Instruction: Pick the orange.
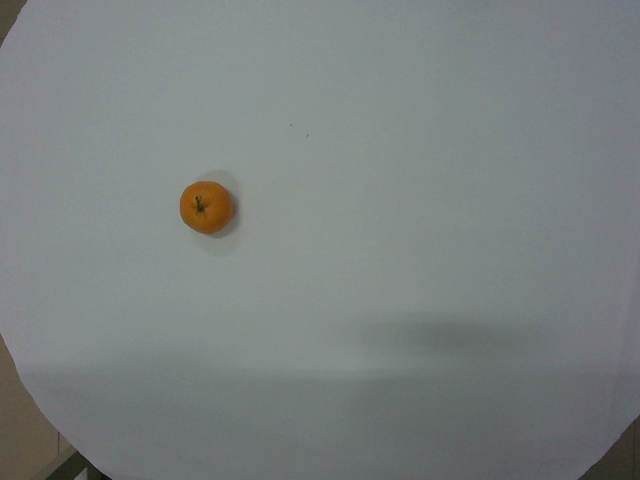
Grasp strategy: vertical